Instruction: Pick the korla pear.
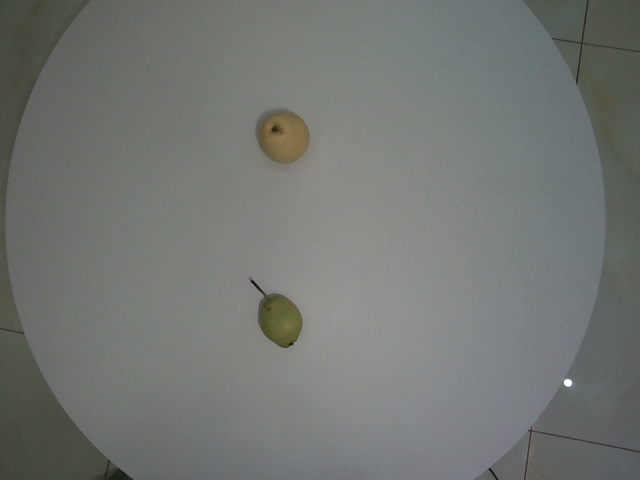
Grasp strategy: vertical